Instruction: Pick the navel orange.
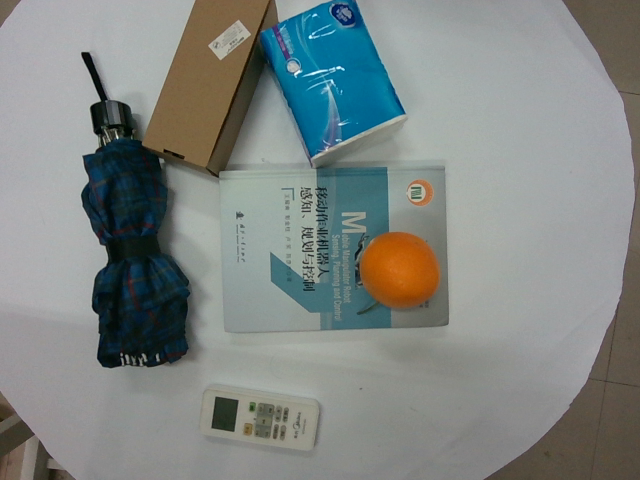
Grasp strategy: vertical